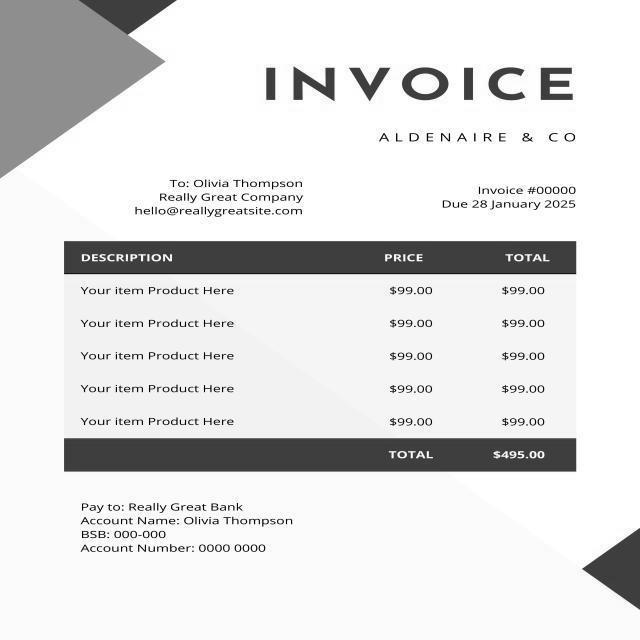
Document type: Invoice